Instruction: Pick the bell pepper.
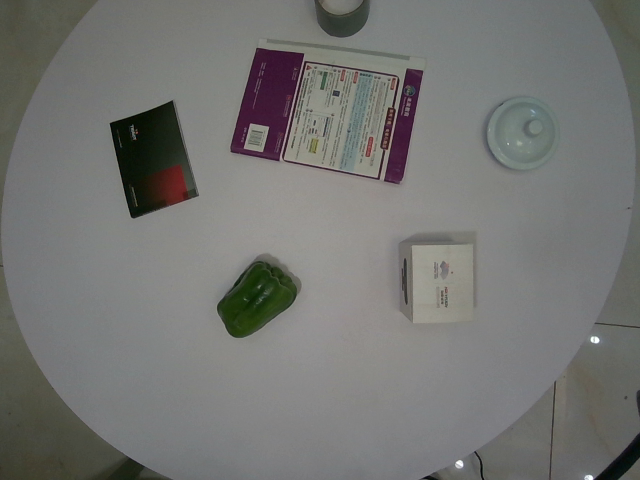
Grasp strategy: vertical